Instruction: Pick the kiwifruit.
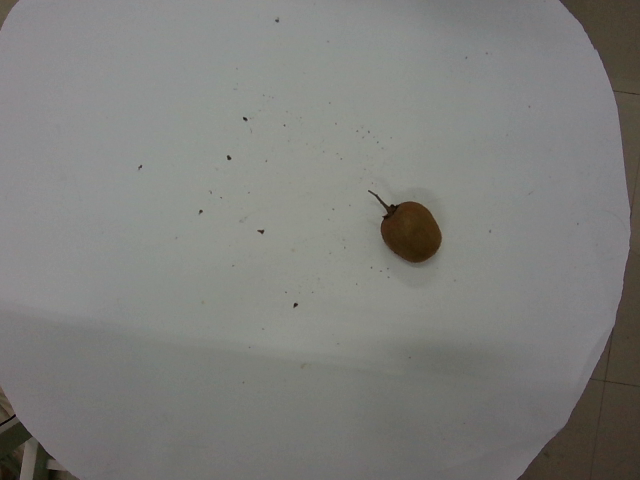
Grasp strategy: vertical